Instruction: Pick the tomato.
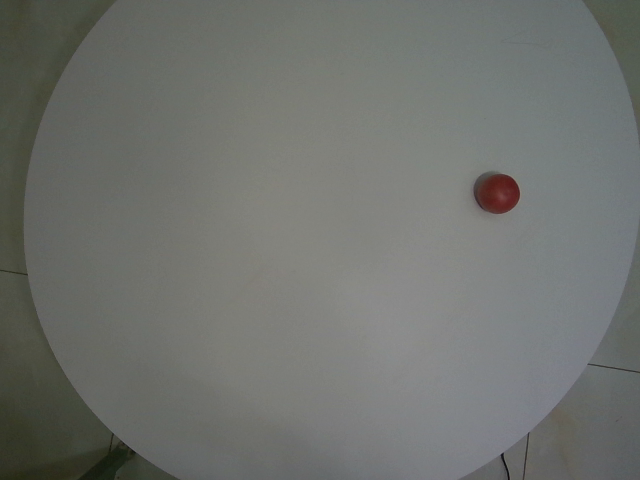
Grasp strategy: vertical